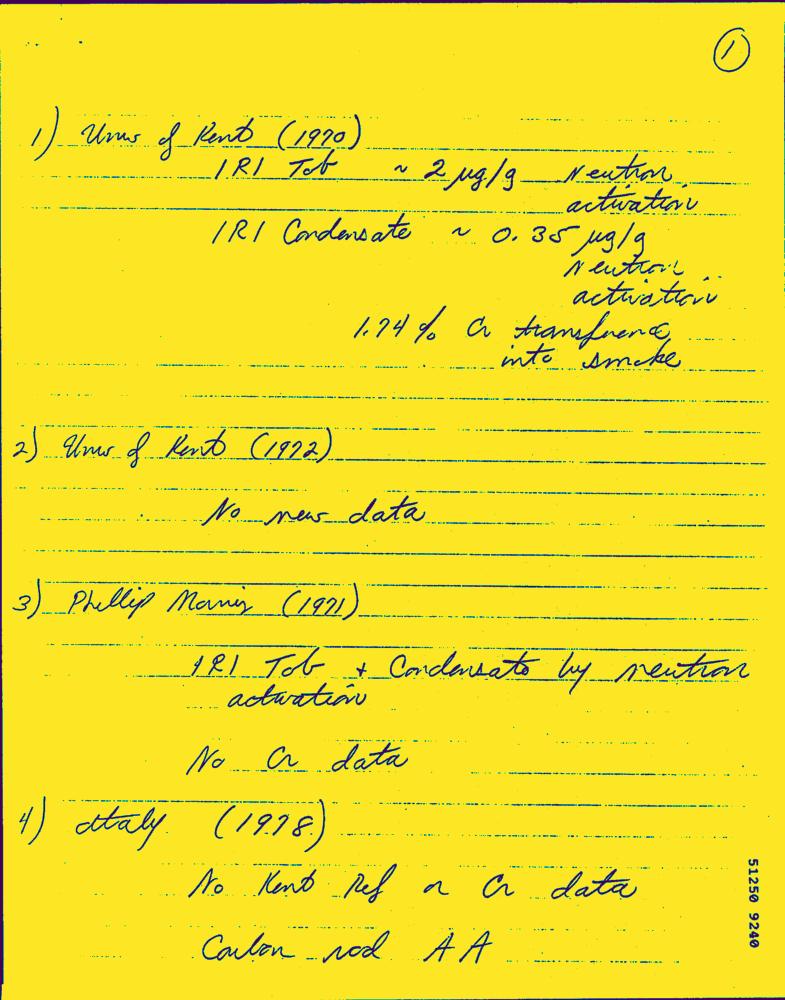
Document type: Hand-Written